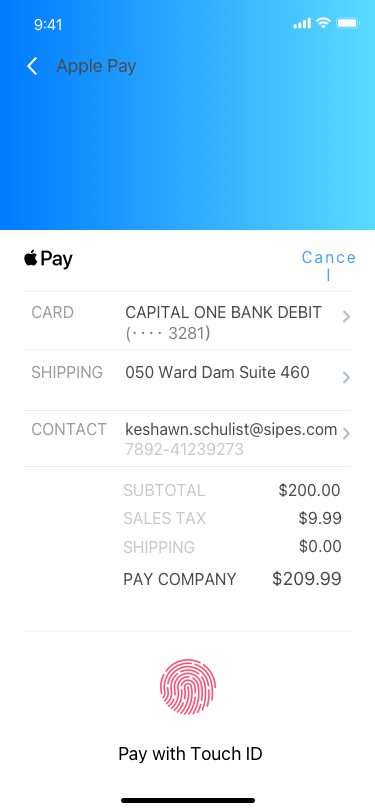
Text in this UI design:
Pay with Touch ID
SUBTOTAL
$200.00
$9.99
$0.00
$209.99
SALES TAX
SHIPPING
PAY COMPANY
CONTACT
keshawn.schulist@sipes.com
7892-41239273
SHIPPING
050 Ward Dam Suite 460
CARD
CAPITAL ONE BANK DEBIT
(···· 3281）
Cancel